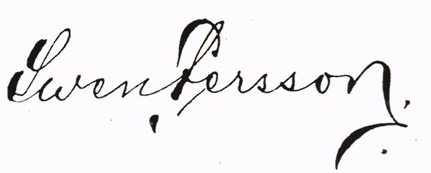
Signature of: swen persson